Question: What was observed in the imaging?
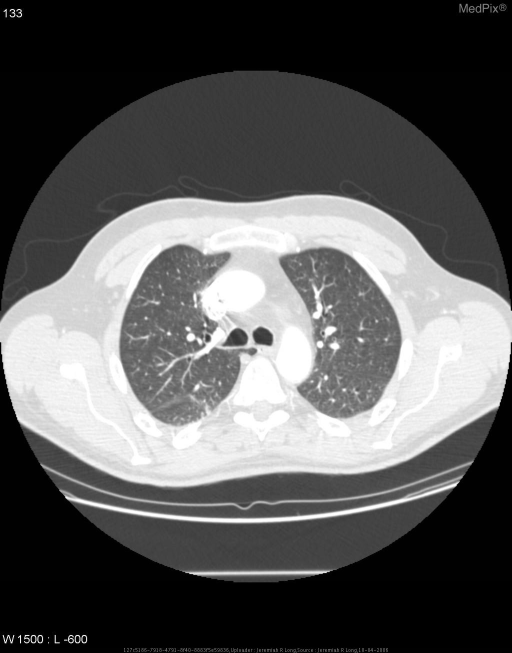
Answer: The imaging shows Contrast enhanced axial images (in lung windows) of the upper lungs demonstrates a pleural invagination from the right apex investing the azygous vein. Contrast enhanced axial images (in lung windows) of the upper lungs demonstrates a pleural invagination from the right apex investing the azygous vein..